Question: What was observed in the imaging?
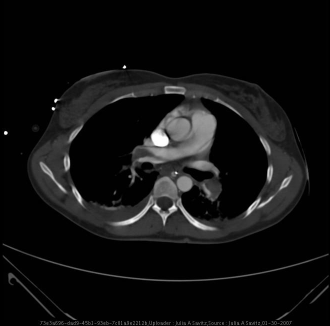
Answer: The imaging shows Filling defects in both right and left main pulmonary arteries with defects continuing into small arterial branches in peripheral lung fields.  Also present is a small right pleural effusion. filling defects in right and left pulmonary arteries.